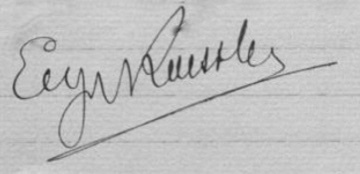
Signature of: eugène kœssler